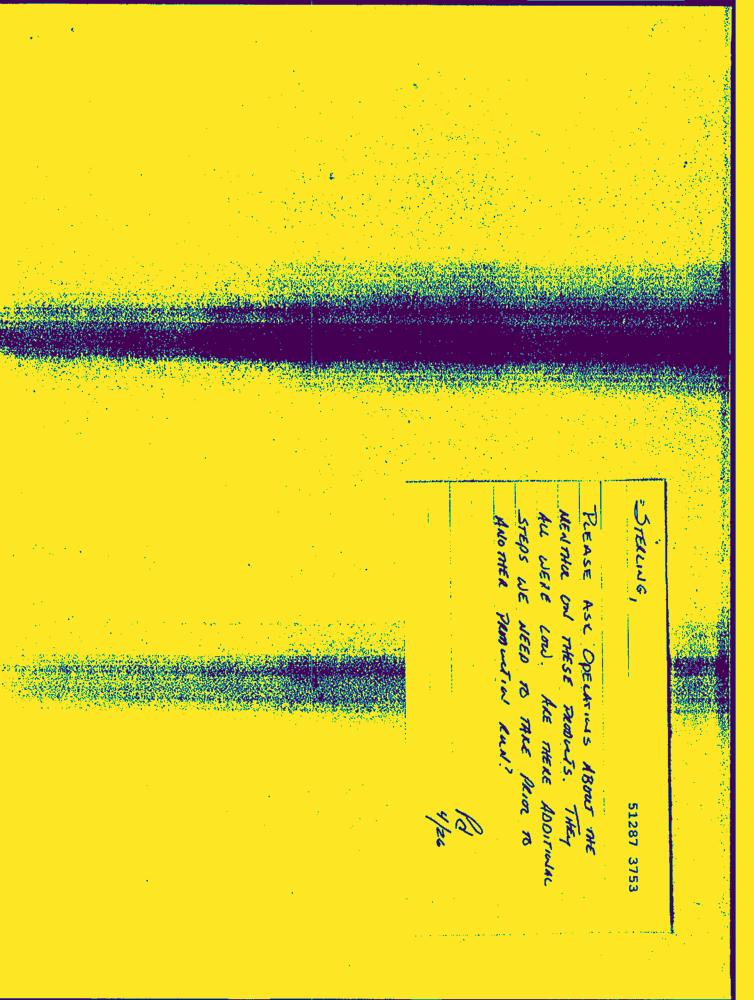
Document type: Hand-Written